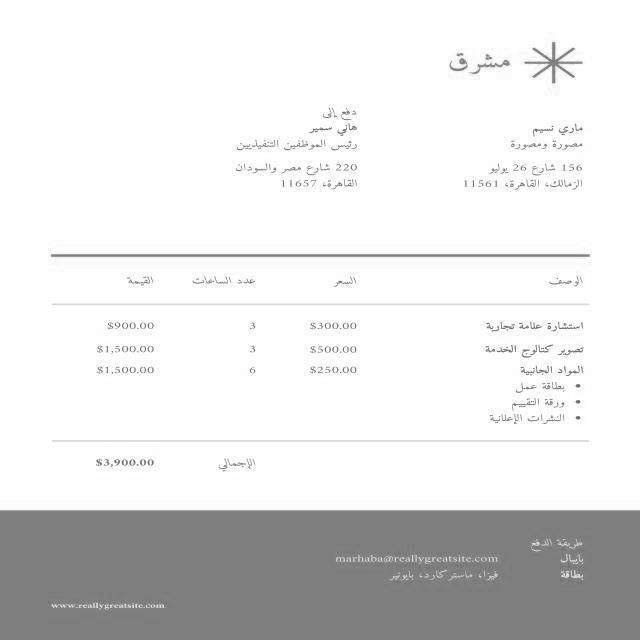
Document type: Invoice